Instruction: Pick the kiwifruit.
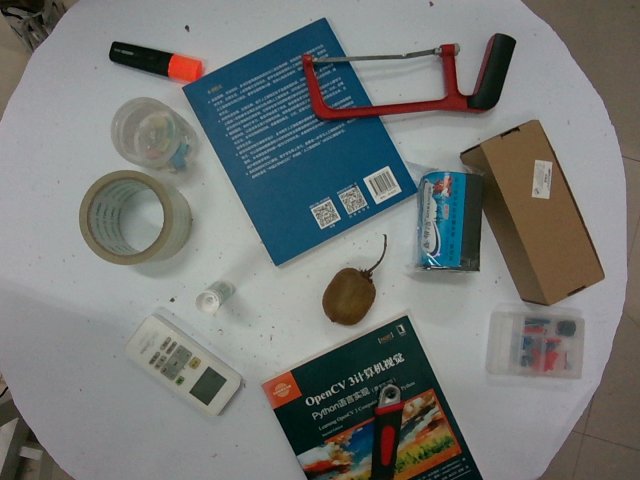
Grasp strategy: vertical